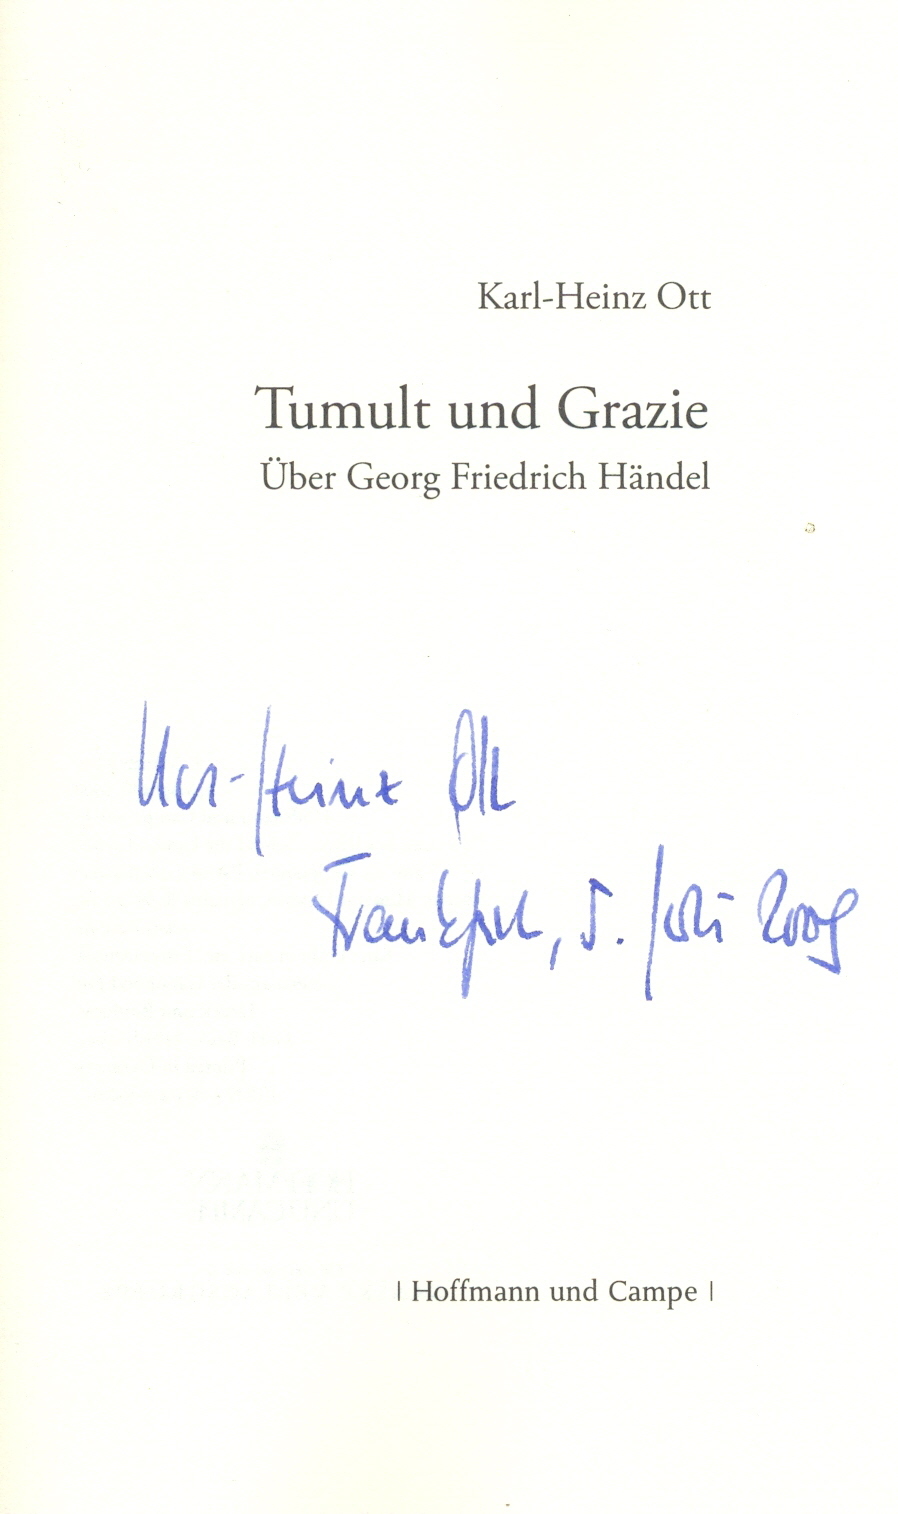
Signature of: karl heinz ott